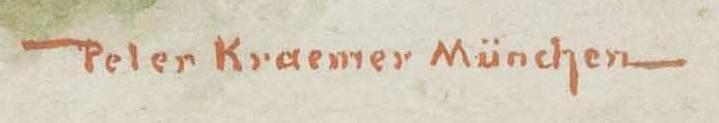
Signature of: peter krämer ii